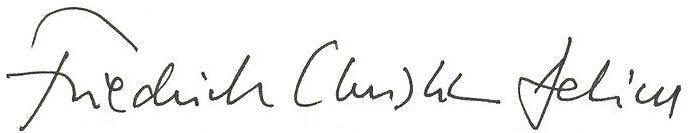
Signature of: friedrich christian delius